Question: Which state is mentioned in the document?
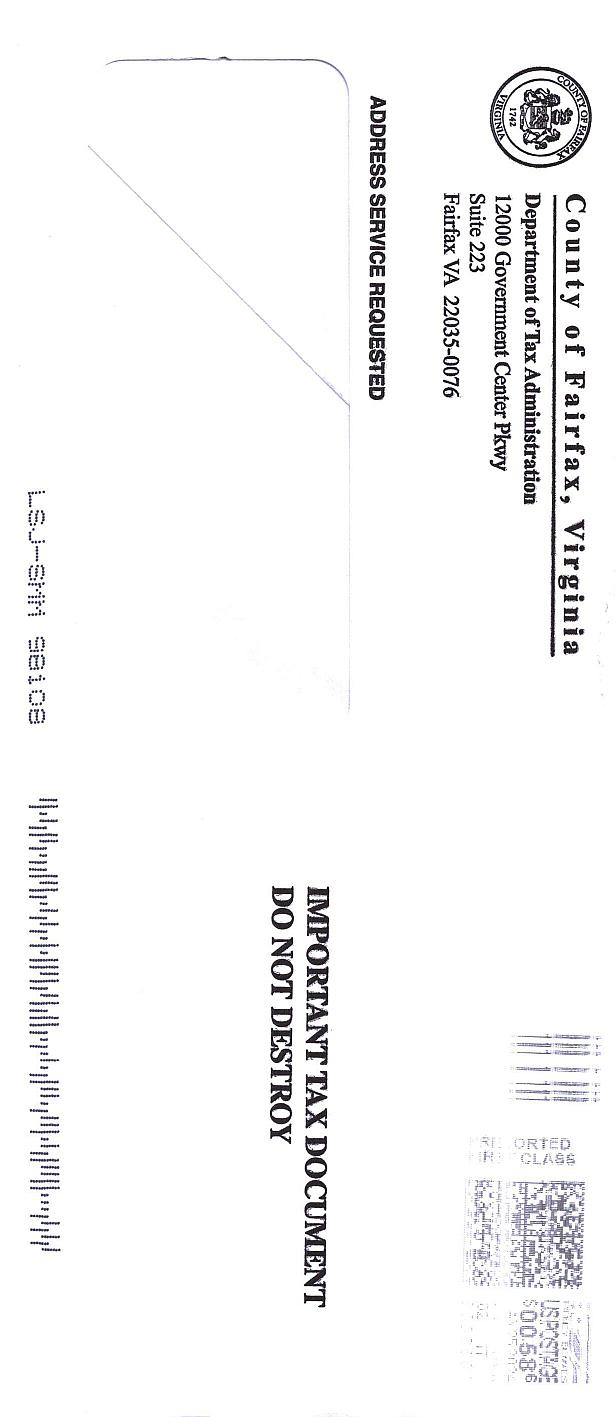
Answer: "Virginia"